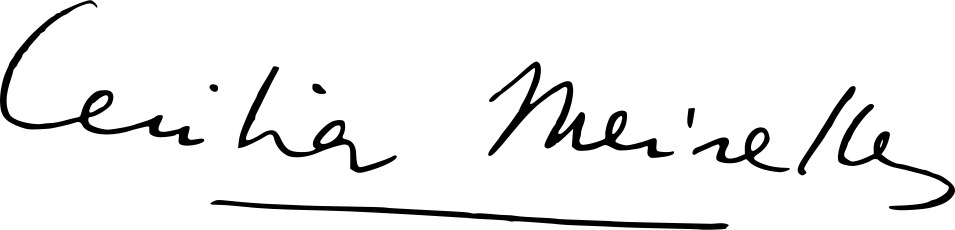
Signature of: cecília meireles